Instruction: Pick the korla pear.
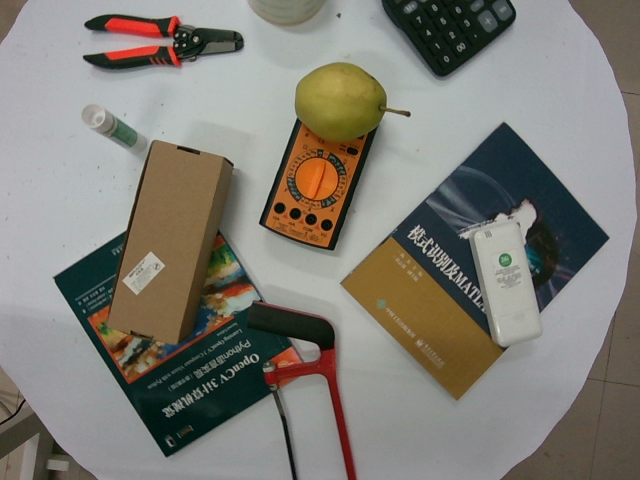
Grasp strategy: vertical